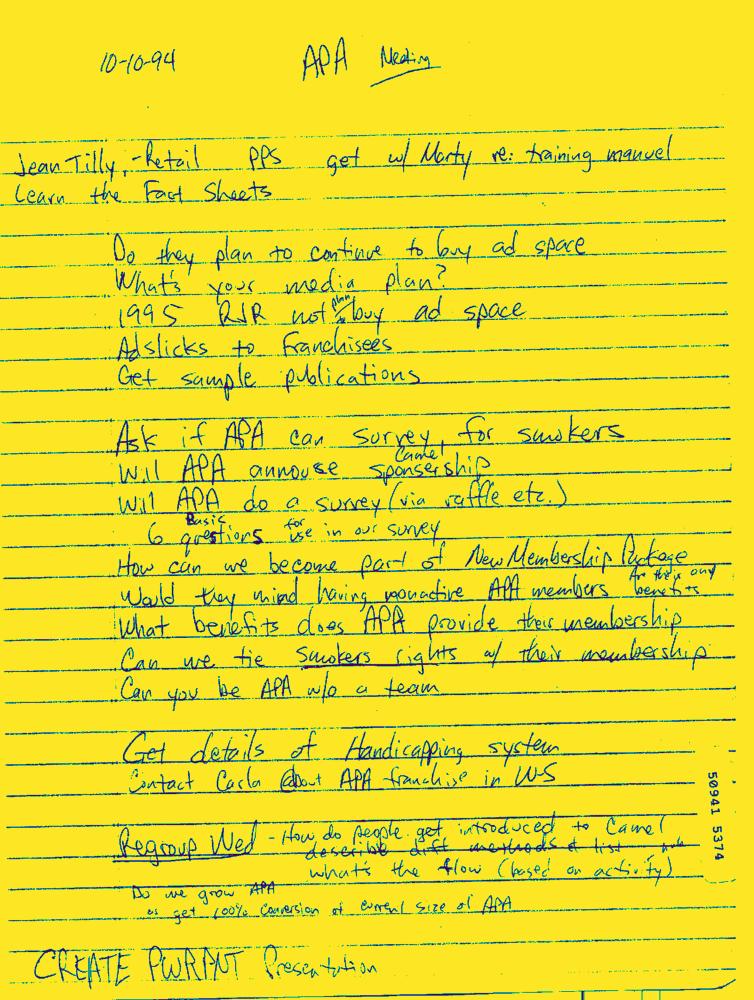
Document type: Hand-Written